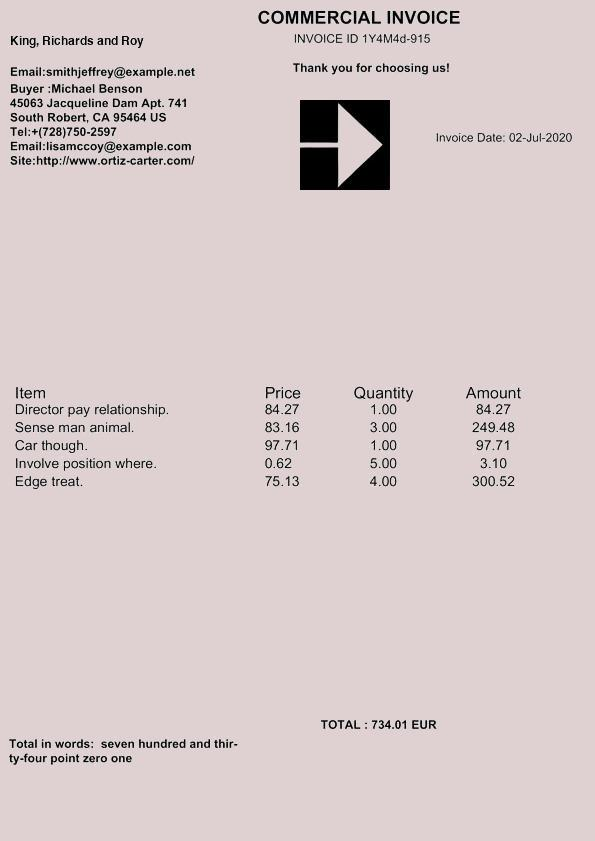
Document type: Invoice